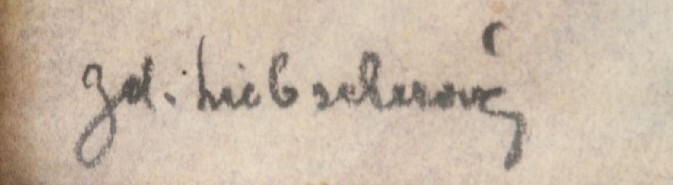
Signature of: zdeňka čechová liebscherová